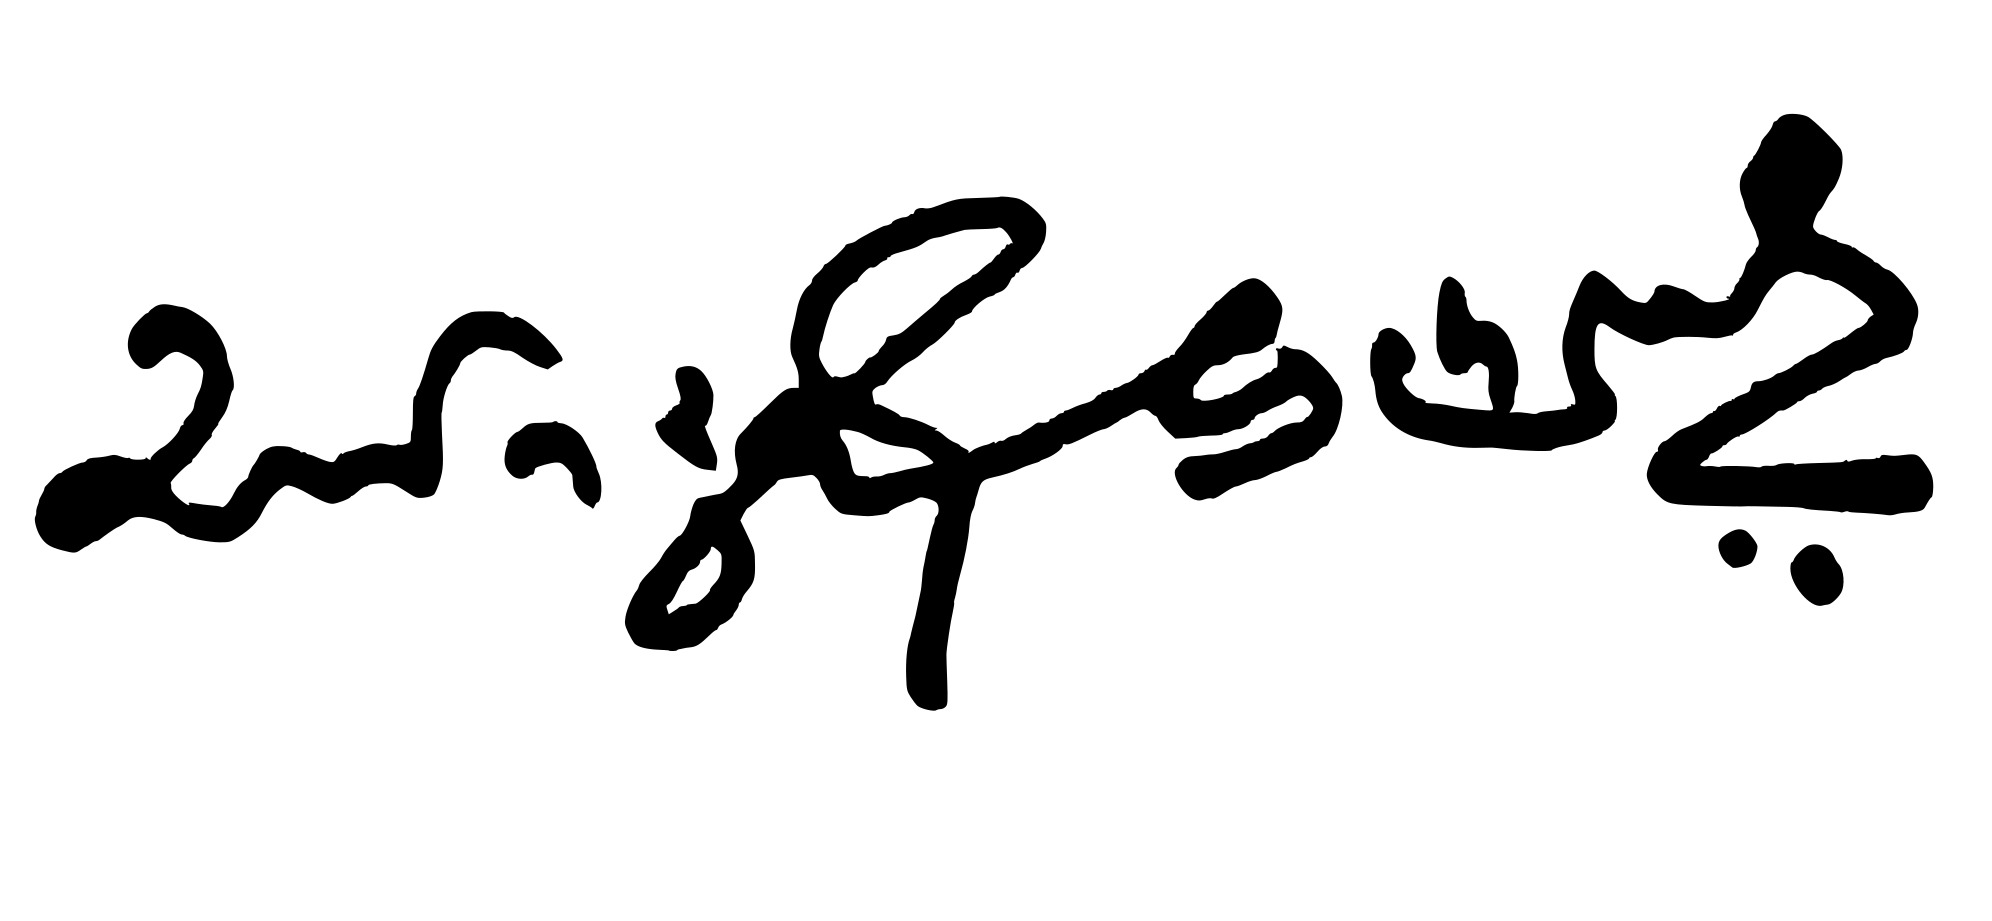
Signature of: aniruddh brahmabhatt